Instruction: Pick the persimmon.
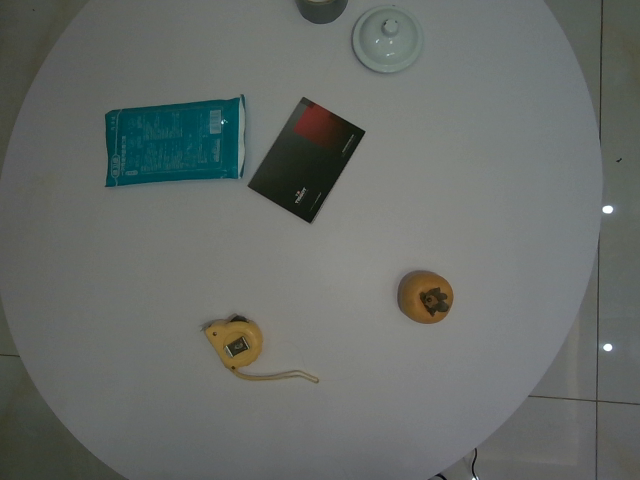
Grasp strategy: vertical